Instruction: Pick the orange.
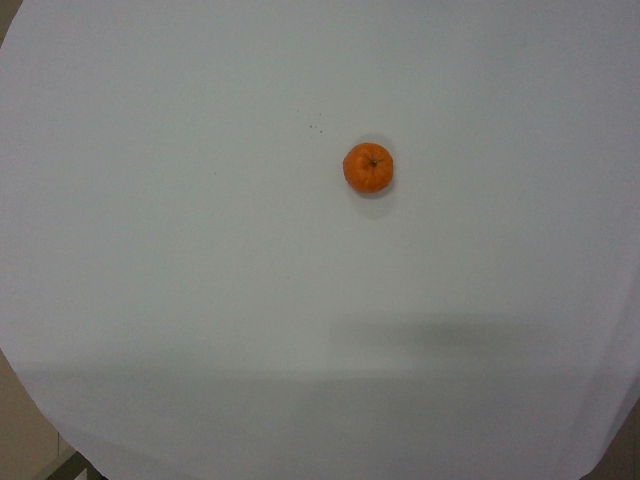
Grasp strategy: vertical